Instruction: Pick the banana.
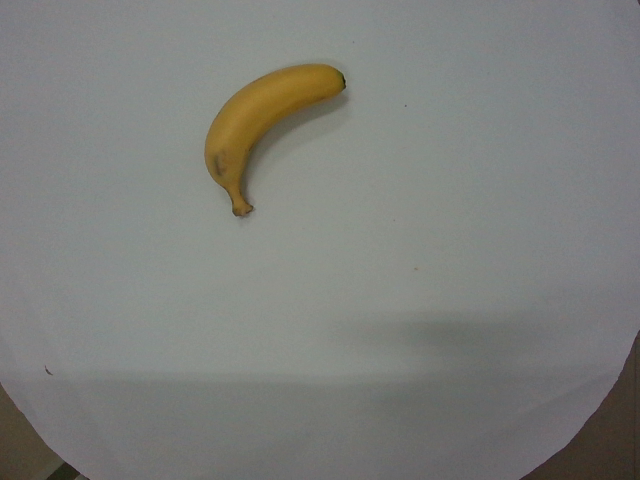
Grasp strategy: vertical